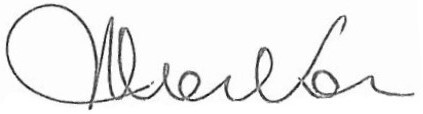
Signature of: maria koc